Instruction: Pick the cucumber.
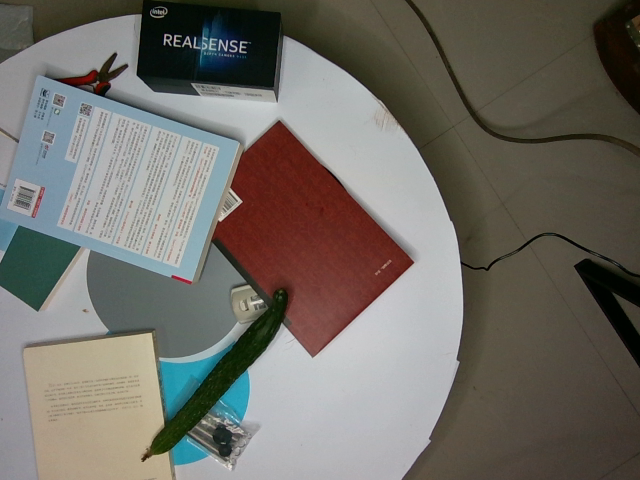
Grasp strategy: vertical